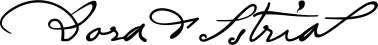
Signature of: dora d istria